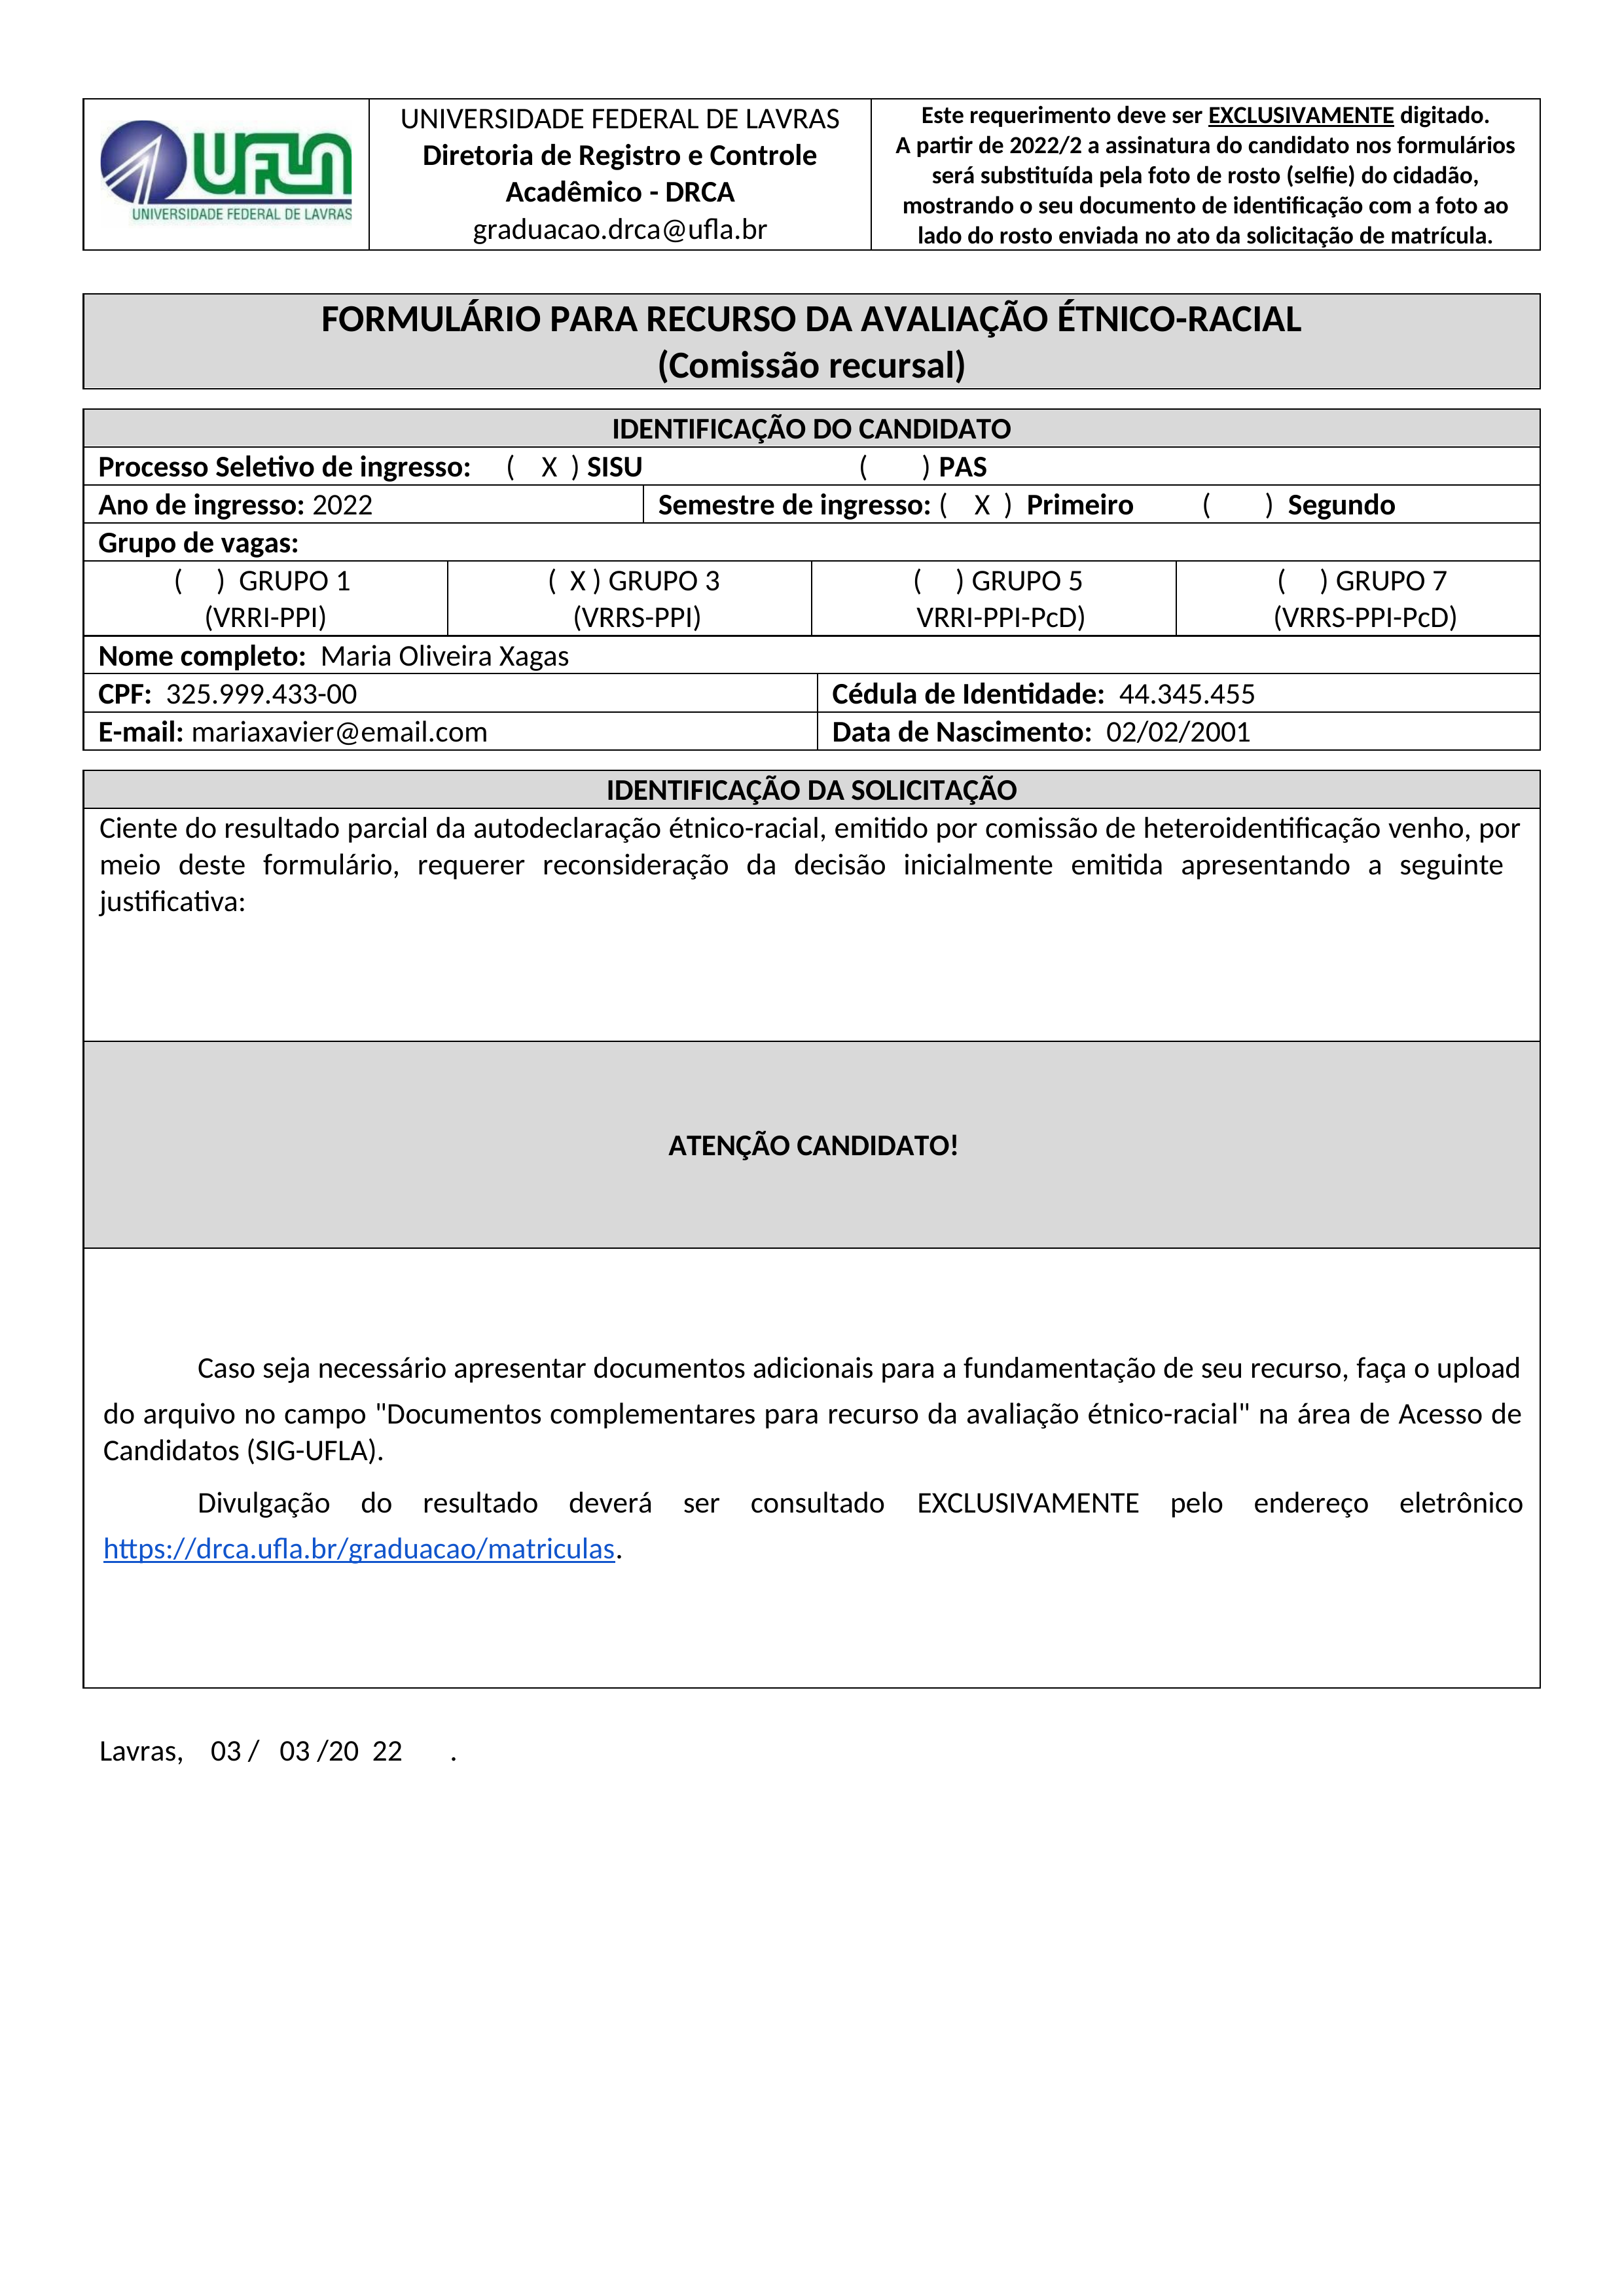
Este requerimento deve ser EXCLUSIVAMENTE digitado.
UNIVERSIDADE FEDERAL DE LAVRAS
UFLA
A partir de 2022/2 a assinatura do candidato nos formulários será substituída pela foto de rosto (selfie) do cidadão, mostrando o seu documento de identificação com a foto ao lado do rosto enviada no ato da solicitação de matrícula.
Diretoria de Registro e Controle Acadêmico - DRCA
UNIVERSIDADE FEDERAL DE LAVRAS
graduacao.drca@ufla.br
FORMULÁRIO PARA RECURSO DA AVALIAÇÃO ÉTNICO-RACIAL
(Comissão recursal)
IDENTIFICAÇÃO DO CANDIDATO
Processo Seletivo de ingresso:
SISU
( X)
Ano de ingresso:
2022
Semestre de ingresso:
( ) Segundo
Primeiro
( X)
Grupo de vagas:
() GRUPO 1 (VRRI-PPI)
() GRUPO 5 VRRI-PPI-PcD)
() GRUPO 7 (VRRS-PPI-PcD)
GRUPO 3 (VRRS-PPI)
( X)
Nome completo:
Maria Oliveira Xagas
Cédula de Identidade:
44.345.455
CPF:
325.999.433-00
E-mail:
mariaxavier@email.com
Data de Nascimento:
02/02/2001
() PAS
IDENTIFICAÇÃO DA SOLICITAÇÃO
Ciente do resultado parcial da autodeclaração étnico-racial, emitido por comissão de heteroidentificação venho, por meio deste formulário, requerer reconsideração da decisão inicialmente emitida apresentando a seguinte justificativa:
ATENÇÃO CANDIDATO!
Caso seja necessário apresentar documentos adicionais para a fundamentação de seu recurso, faça o upload do arquivo no campo "Documentos complementares para recurso da avaliação étnico-racial" na área de Acesso de Candidatos (SIG-UFLA).
Divulgação do resultado deverá ser consultado EXCLUSIVAMENTE pelo endereço eletrônico https://drca.ufla.br/graduacao/matriculas.
Lavras, 03/03/2022.